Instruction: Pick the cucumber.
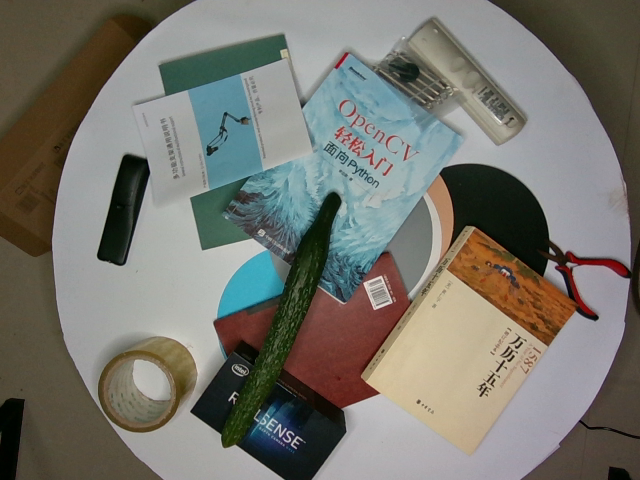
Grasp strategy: vertical